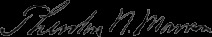
Signature of: theodore n morrison